Question: Explain the disease:
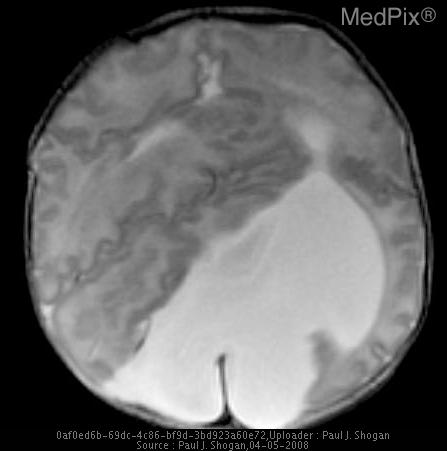
Answer: The disease is discussed as: Holoprosencephaly is a congenital abnormality categorized as a disorder of diverticulation and cleavage.  The cerebrum (prosencephalon) does not form separate hemispheres and lobes.  One possible explanation is the interruption of lateral ventricular growth during the gestational 5th or 6th week.  This results in a continuum of findings that range from minor to severe.

The hallmark of the disorder is absence of the septum pellucidum.  With lobar holoprosencephaly, the mildest form, the interhemispheric fissure is formed except anteriorly where the grey and white matter are fused across the midline at the frontal lobe bases, the frontal horns are present but unseparated.  Also, the splenium, 3rd ventricle, occipital horns, and cerebral vasculature are normal.

 The most severe form is alobar holoprosencephaly where there is a large mono-ventricle emptying into the aqueduct of Sylvius, thalami are fused, and there is absence of the interhemispheric fissure, frontal horns, splenium, 3rd ventricle, and occipital horns.  The alobar type is associated with facial deformities.

Between the two extremes of holoprosencephaly lies semi-lobar holoprosencephaly.

Holoprosencephaly is the only syndrome where the splenium and posterior corpus callosum may form with absence of the anterior corpus callosum (except for the rostrum).

Disorders associated with holoprosencephaly are caudal agenesis, DiGeorge syndrome, fetal alcohol syndrome, Kallmann syndrome, maternal diabetes, and trisomies (13, 15, 18).

Septooptic dysplasia is considered in the spectrum of holoprosencephaly , albeit a milder form, and must be differentiated from lobar holoprosencephaly.  Septooptic dysplasia presents with the septum pellucidum absent or partially absent in association with small hypoplastic optic nerves and a small optic chiasm.  This results in dysplastic visual pathways.